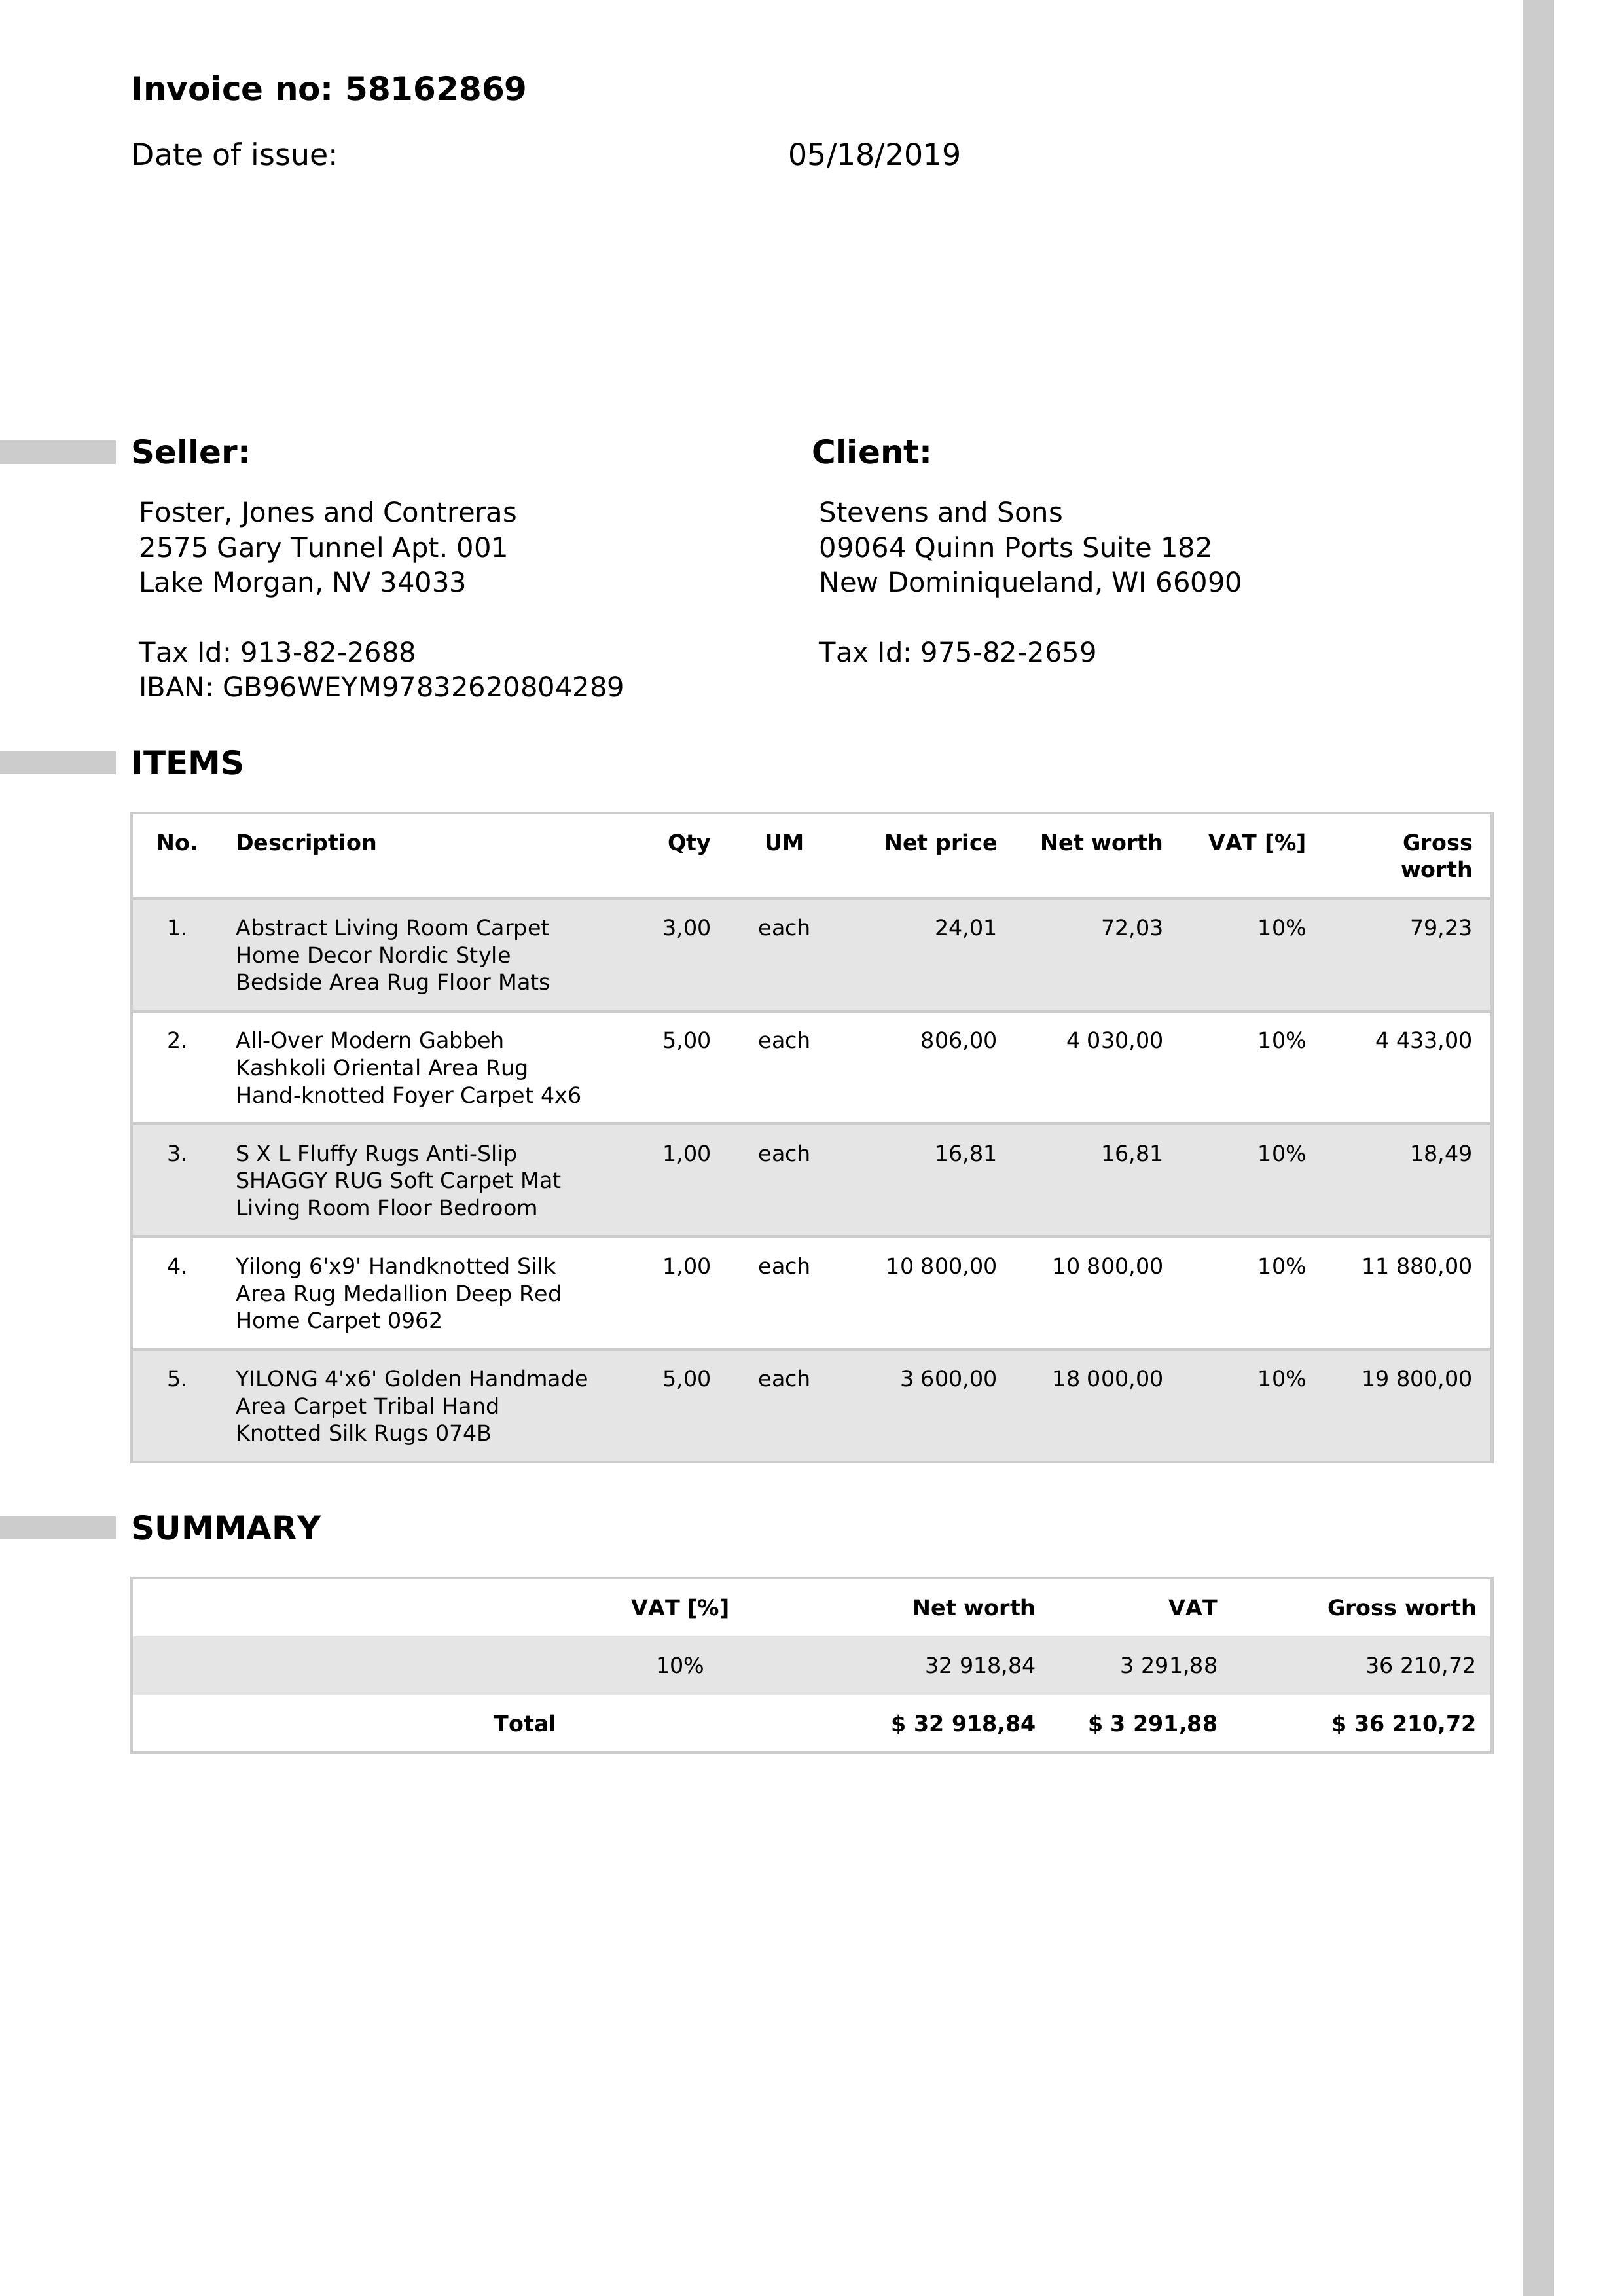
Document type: Invoice